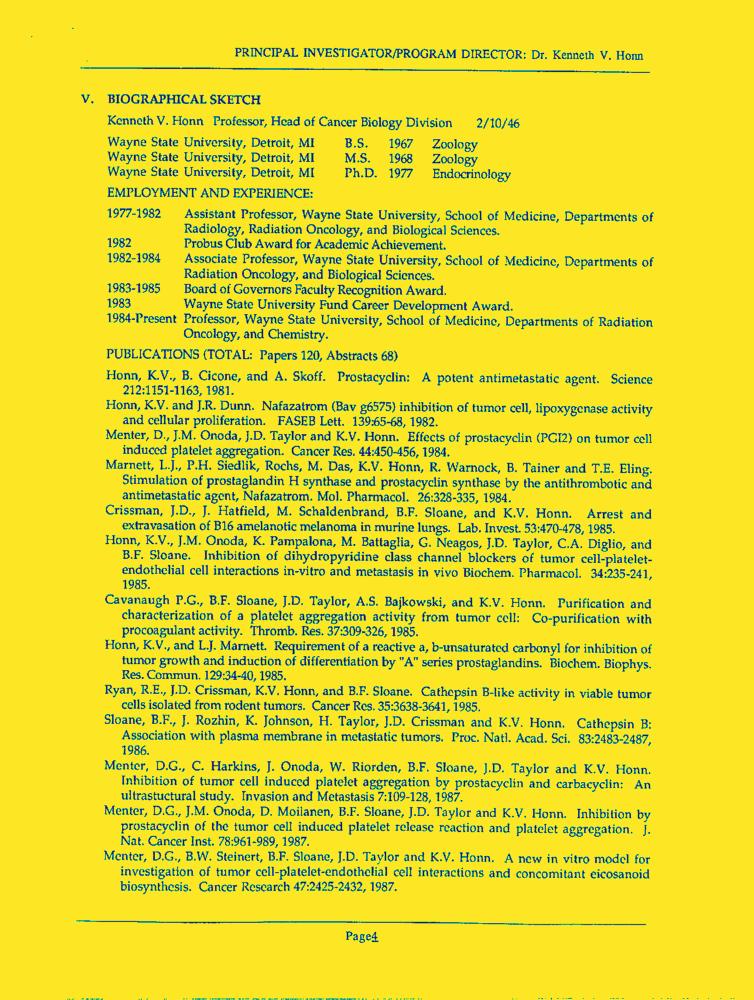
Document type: Resume-Doc